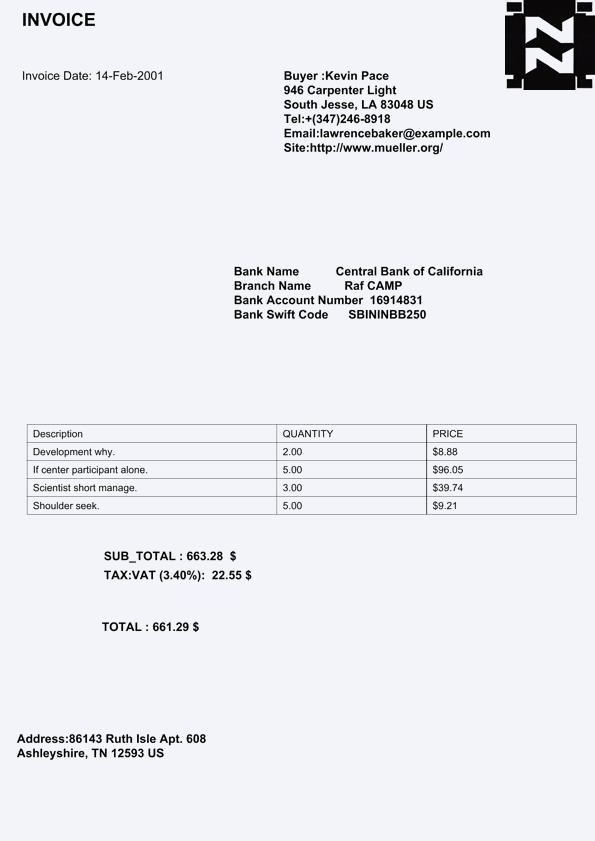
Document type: Invoice